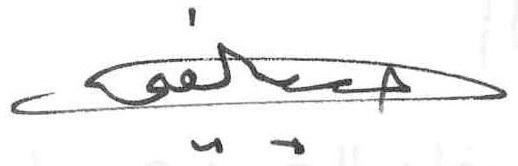
Signature of: haidar al ghudayyer